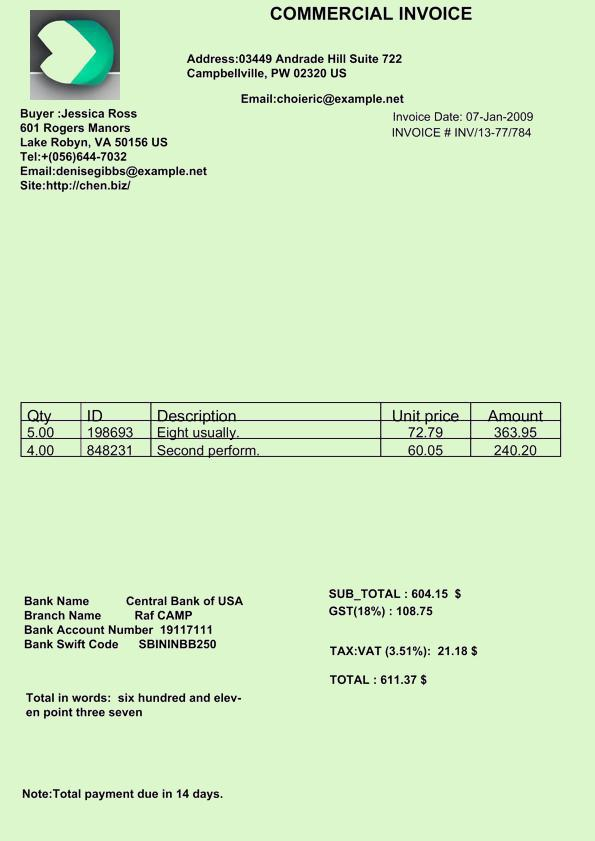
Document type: Invoice